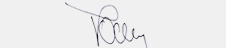
Signature of: tomasz tomczykiewicz